Retrieve the amount in words, amount in figures, name of the payee, date on the cheque, and the bank name from the image.
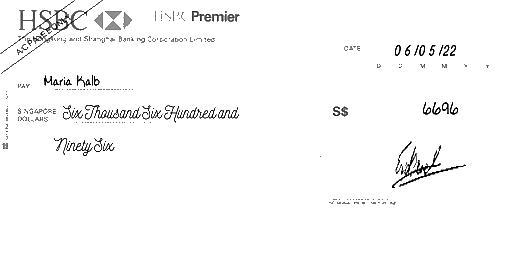
amt_in_words: Six Thousand Six Hundred and Ninety Six
amt_in_figures: 6696
payee_name: Maria Kalb
bank_name: HSBC
cheque_date: 06/05/22